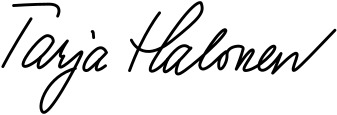
Signature of: tarja halonen